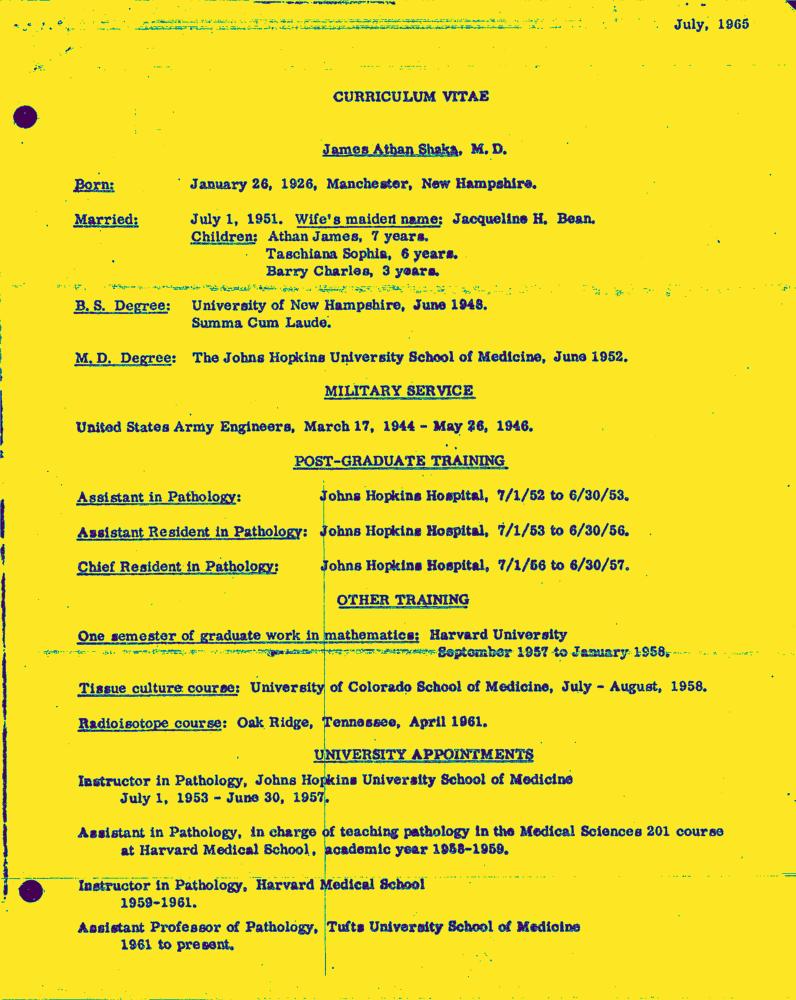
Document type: Resume-Doc